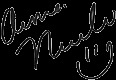
Signature of: anna nicole smith